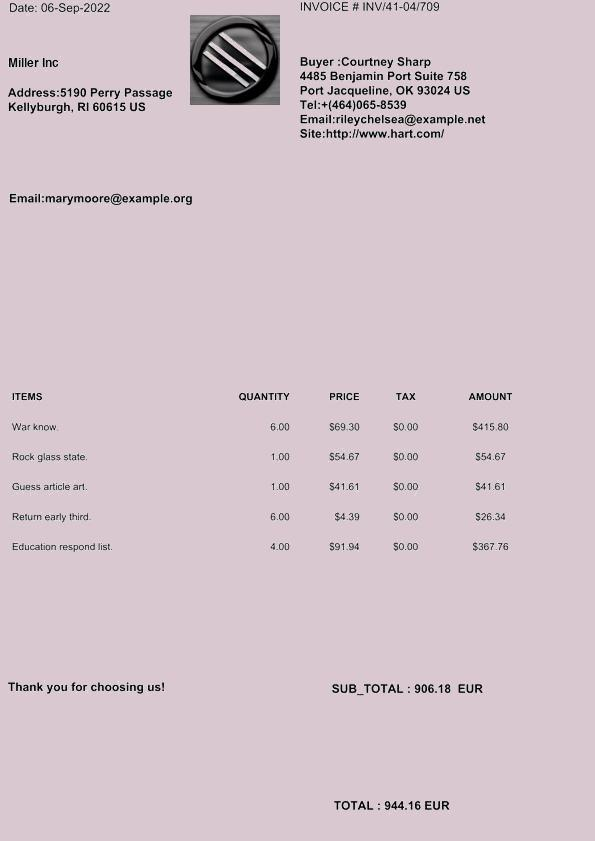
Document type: Invoice